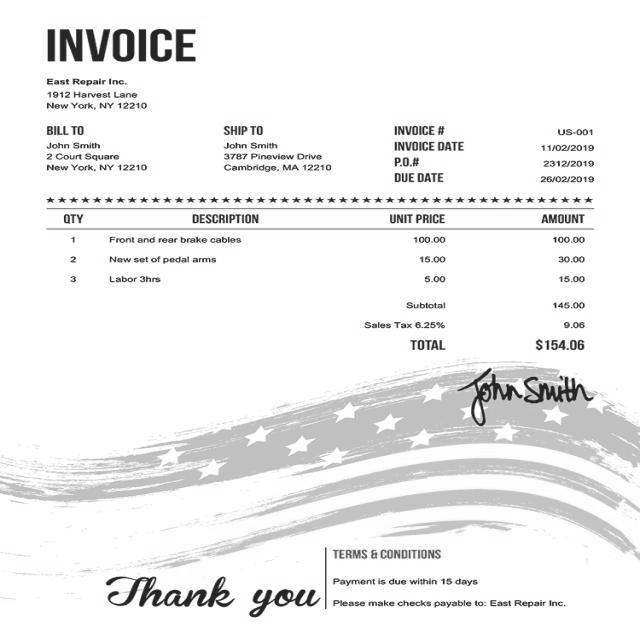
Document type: Invoice